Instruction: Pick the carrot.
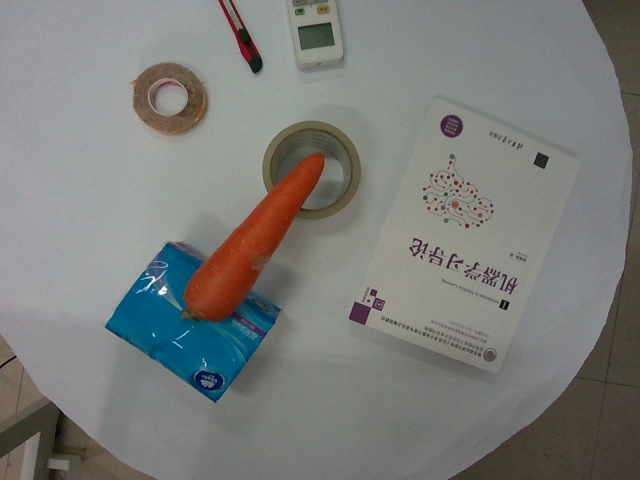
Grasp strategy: vertical